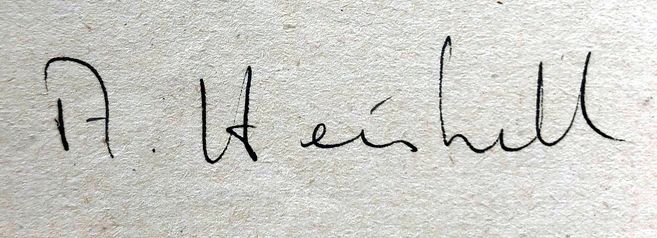
Signature of: andrew heiskell